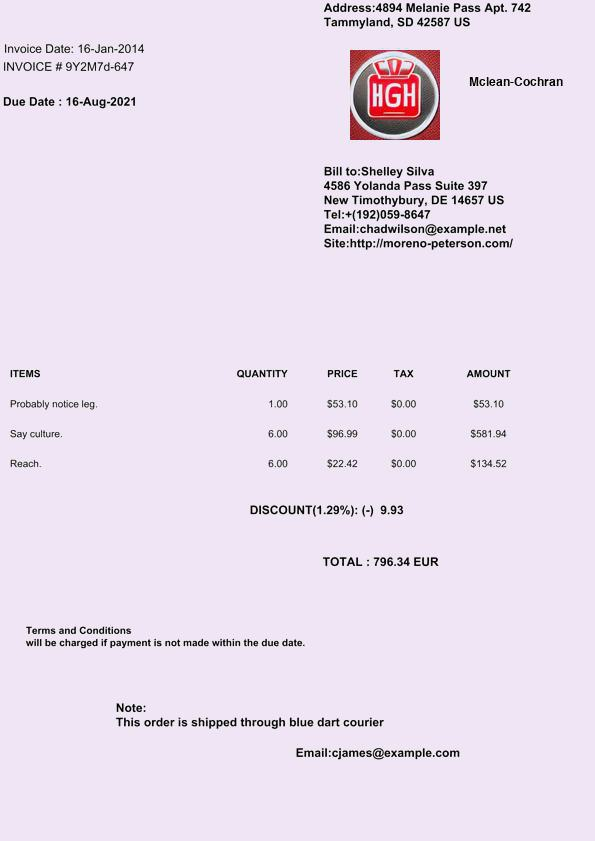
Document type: Invoice